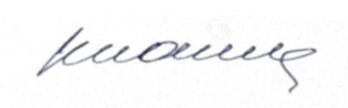
Signature of: josé alencar